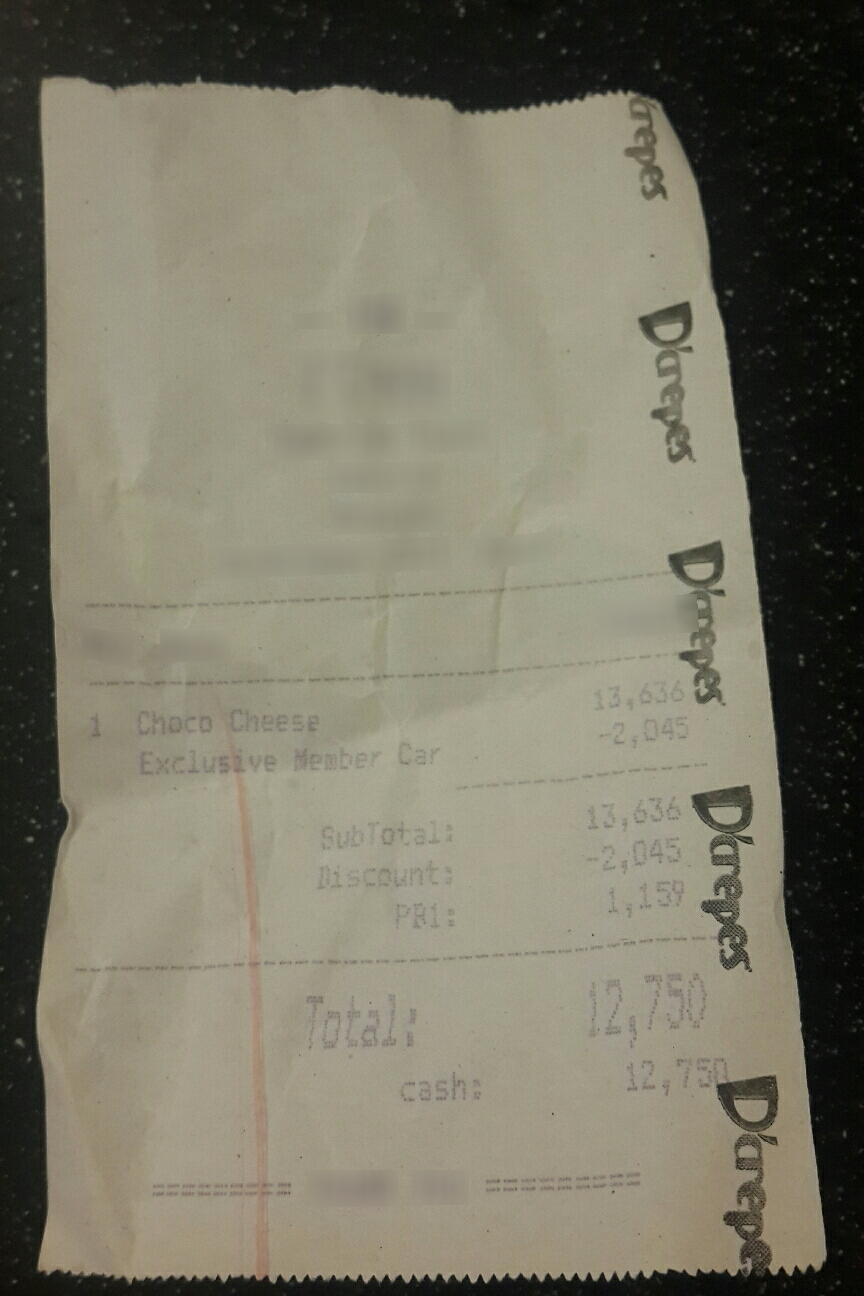
Number of items: 4
Subtotal: 13,636
Tax: 1,159
Total: 12,750
OCR text regions:
text: 1
text: Choco
text: Cheese
text: 13,636
text: Exclusive
text: Member
text: Car
text: -2,045
text: SubTotal:
text: 13,636
text: Discount:
text: -2,045
text: PB1:
text: 1,159
text: Total:
text: 12,750
text: cash:
text: 12,750